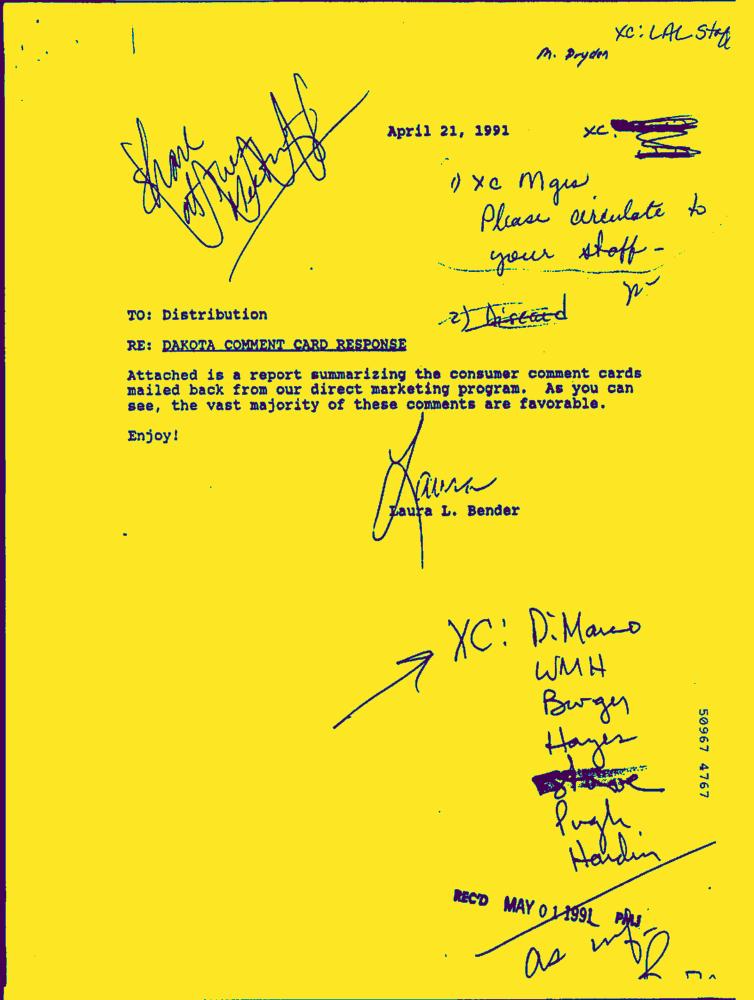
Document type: Letter-Doc